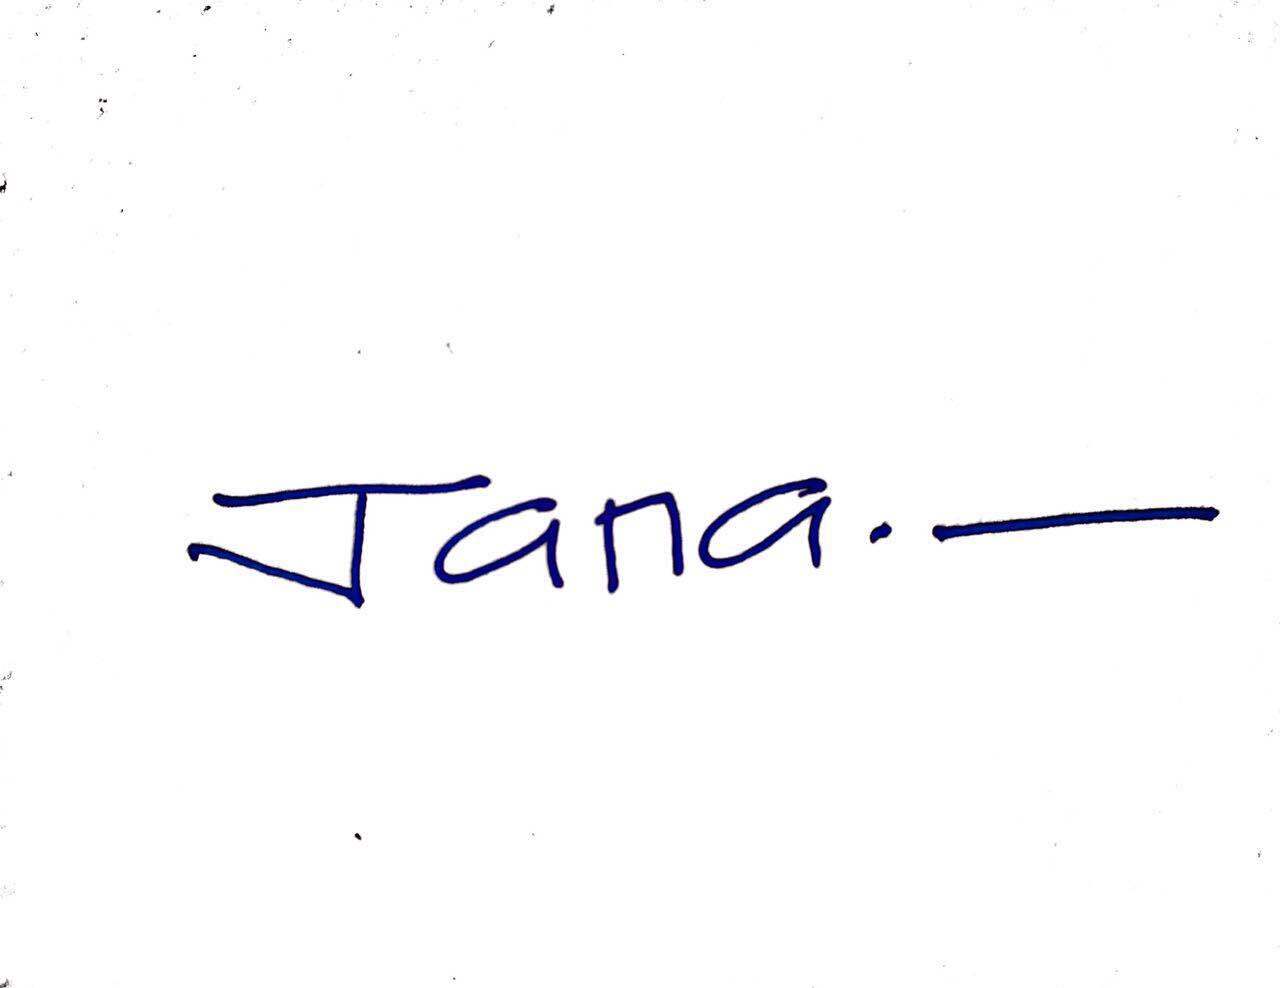
Signature of: jana rodriguez hertz